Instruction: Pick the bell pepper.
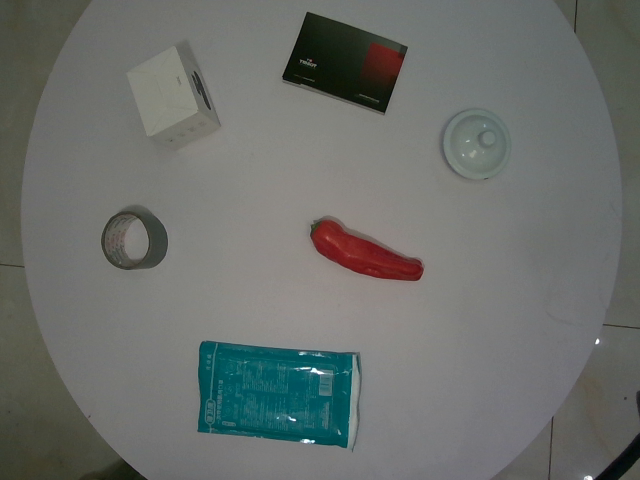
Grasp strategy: vertical